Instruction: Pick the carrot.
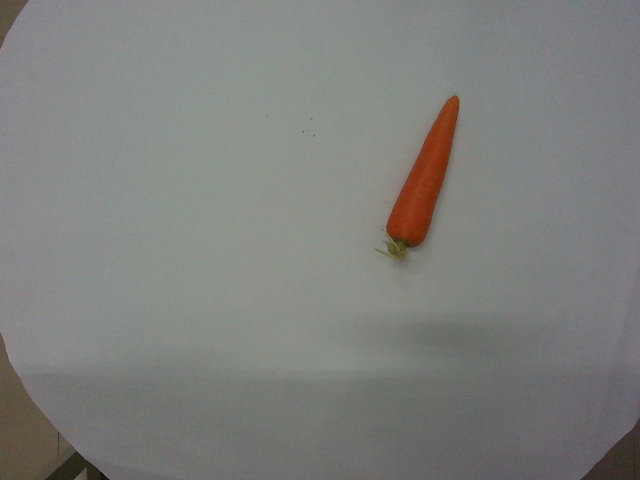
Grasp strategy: vertical